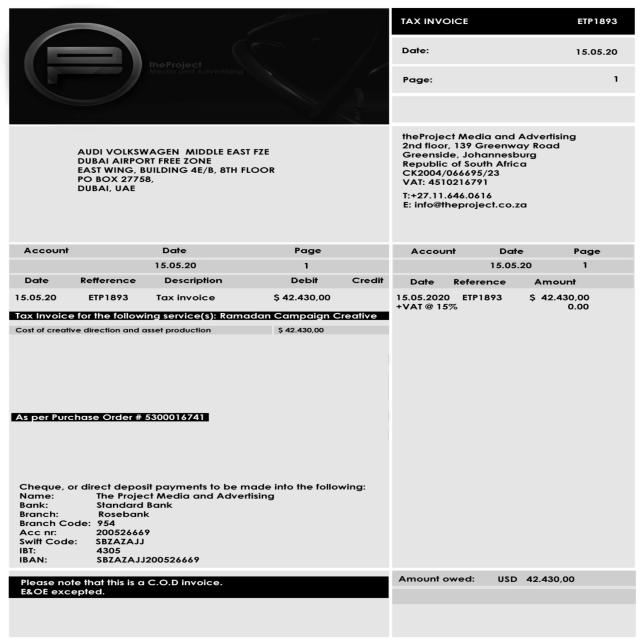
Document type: Invoice